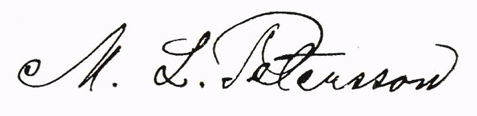
Signature of: lucas petersson